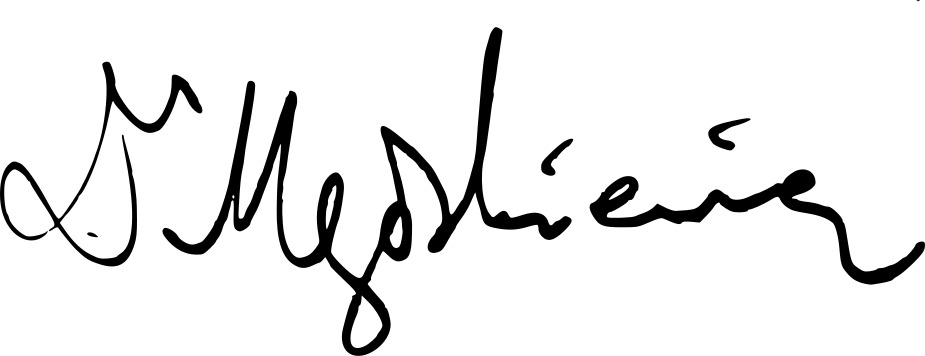
Signature of: q12349683